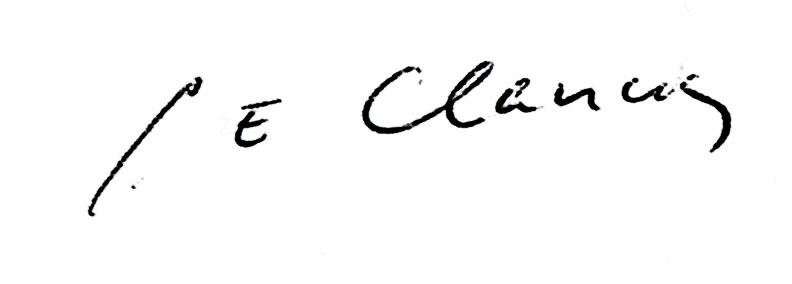
Signature of: georges emmanuel clancier